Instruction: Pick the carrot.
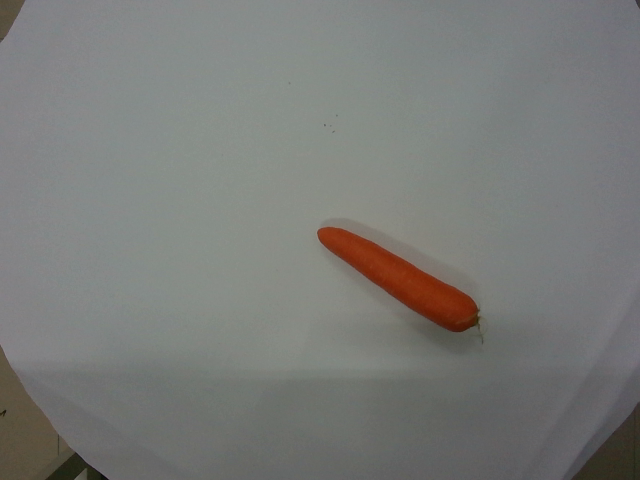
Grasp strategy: vertical